Question: Can you provide the account number mentioned in the document?
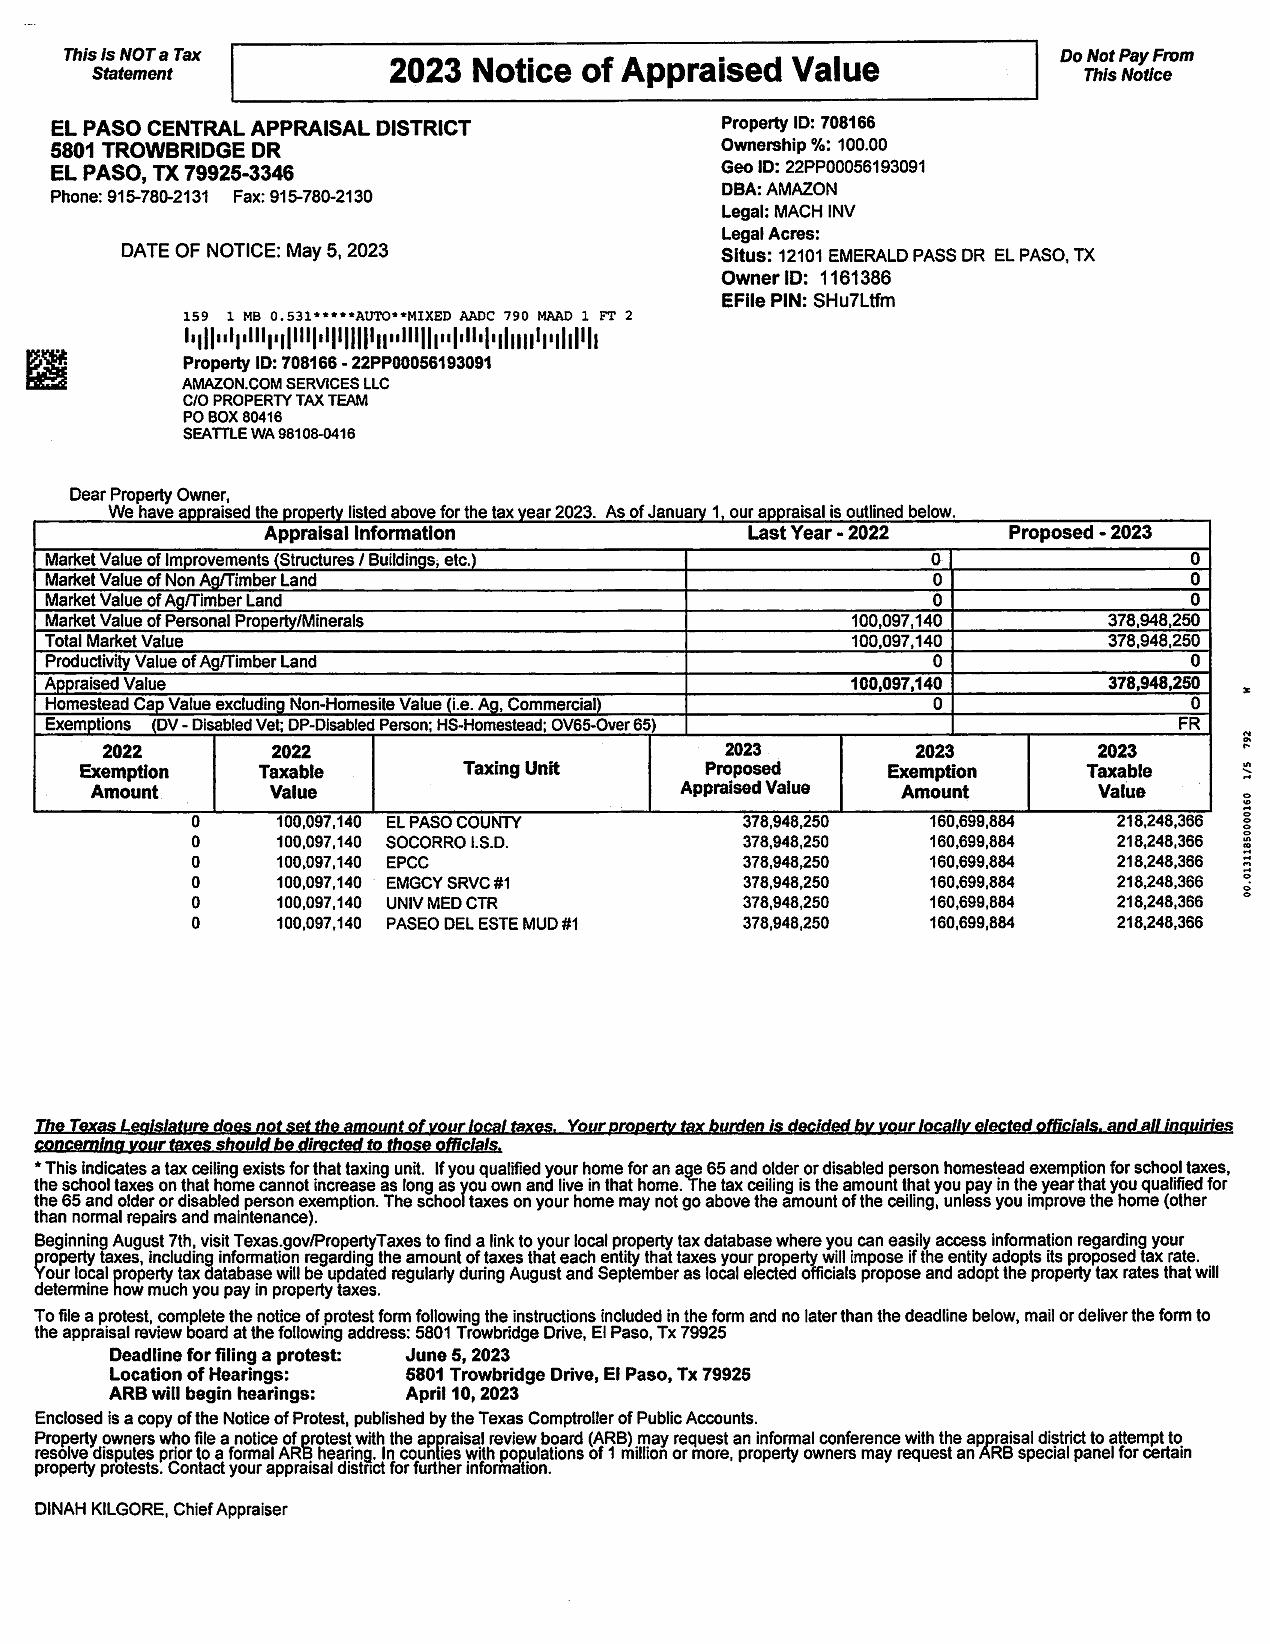
Answer: "1161386"